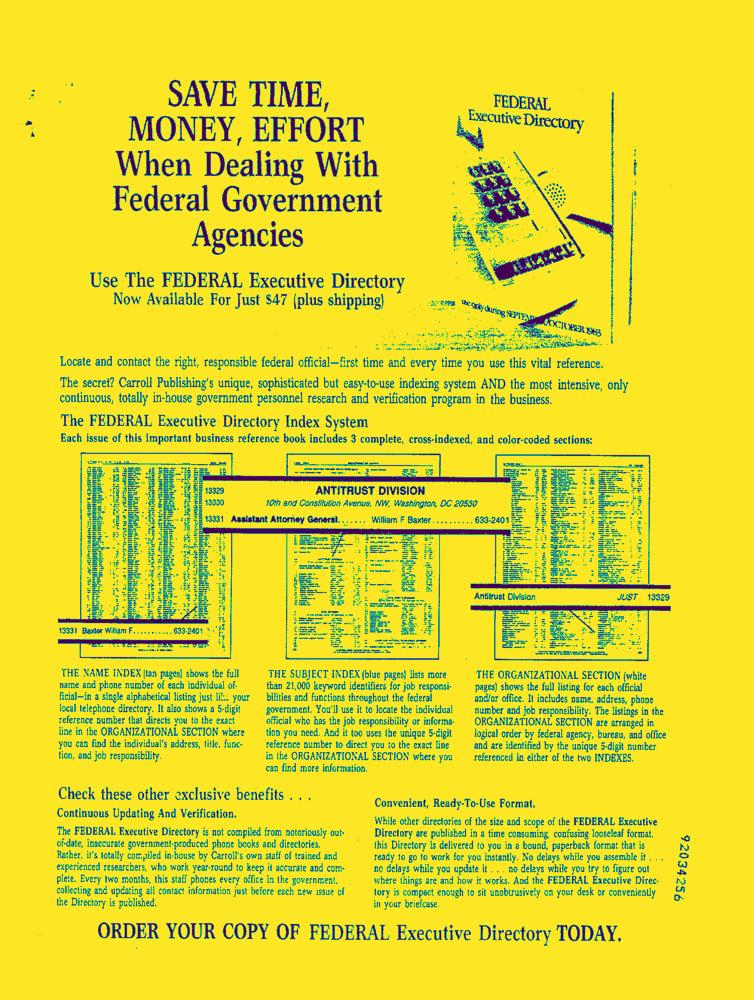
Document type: AD